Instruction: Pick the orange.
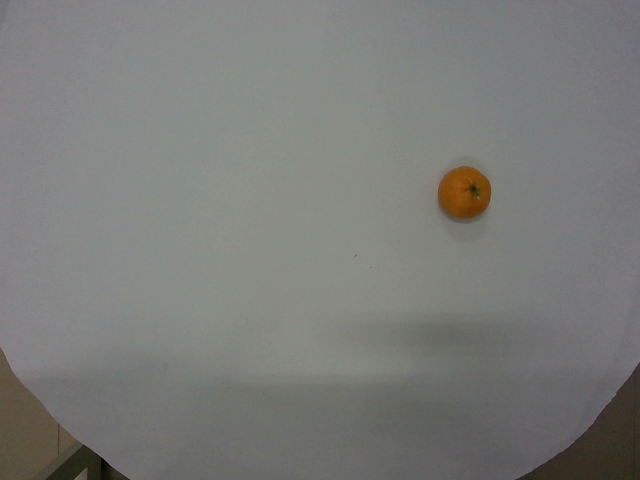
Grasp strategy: vertical